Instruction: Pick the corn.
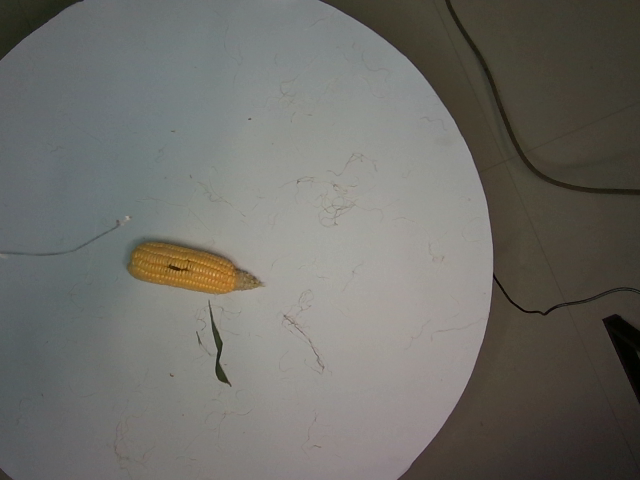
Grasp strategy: vertical